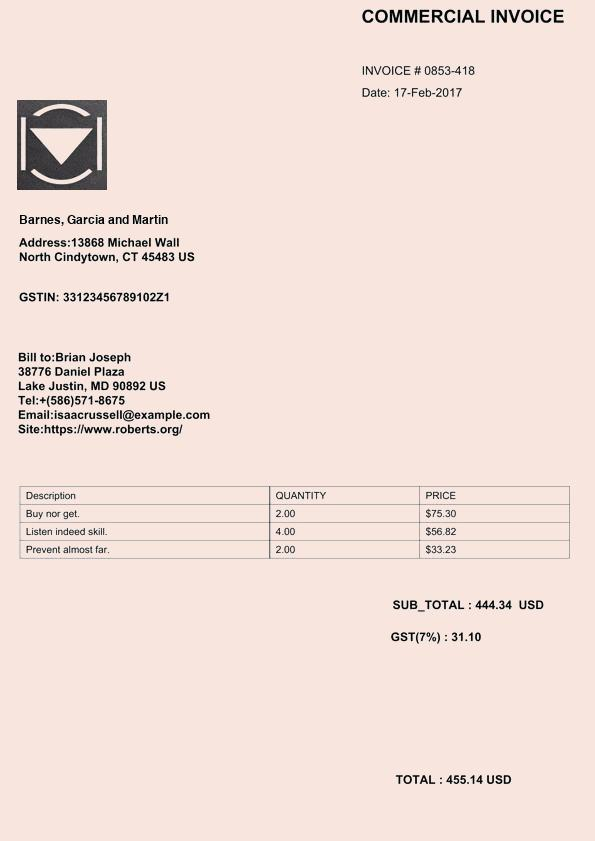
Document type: Invoice